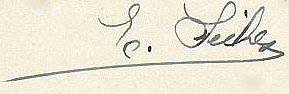
Signature of: david edgard sèches